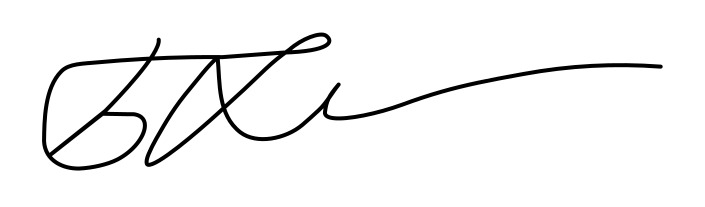
Signature of: khasan bakayev